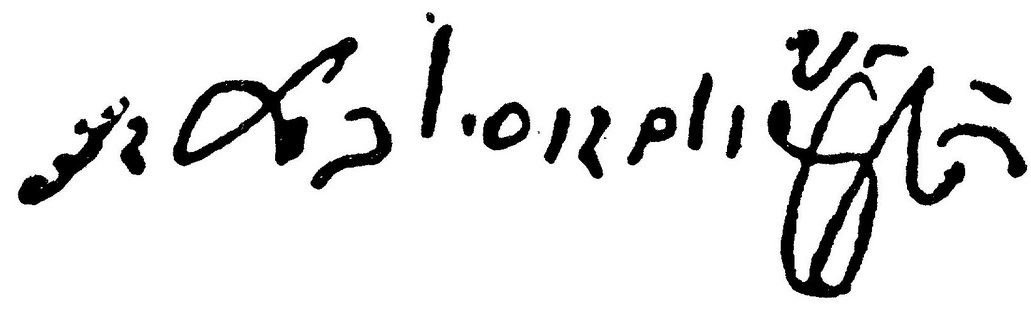
Signature of: zusha of hanipol